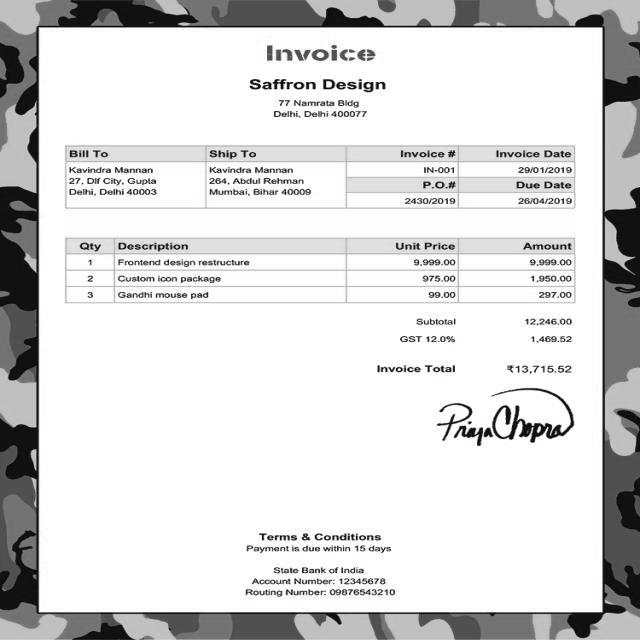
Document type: Invoice